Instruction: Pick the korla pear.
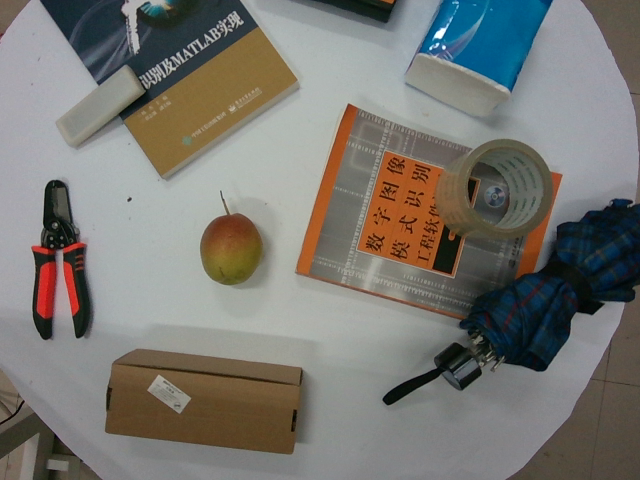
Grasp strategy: vertical